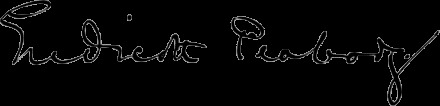
Signature of: endicott peabody